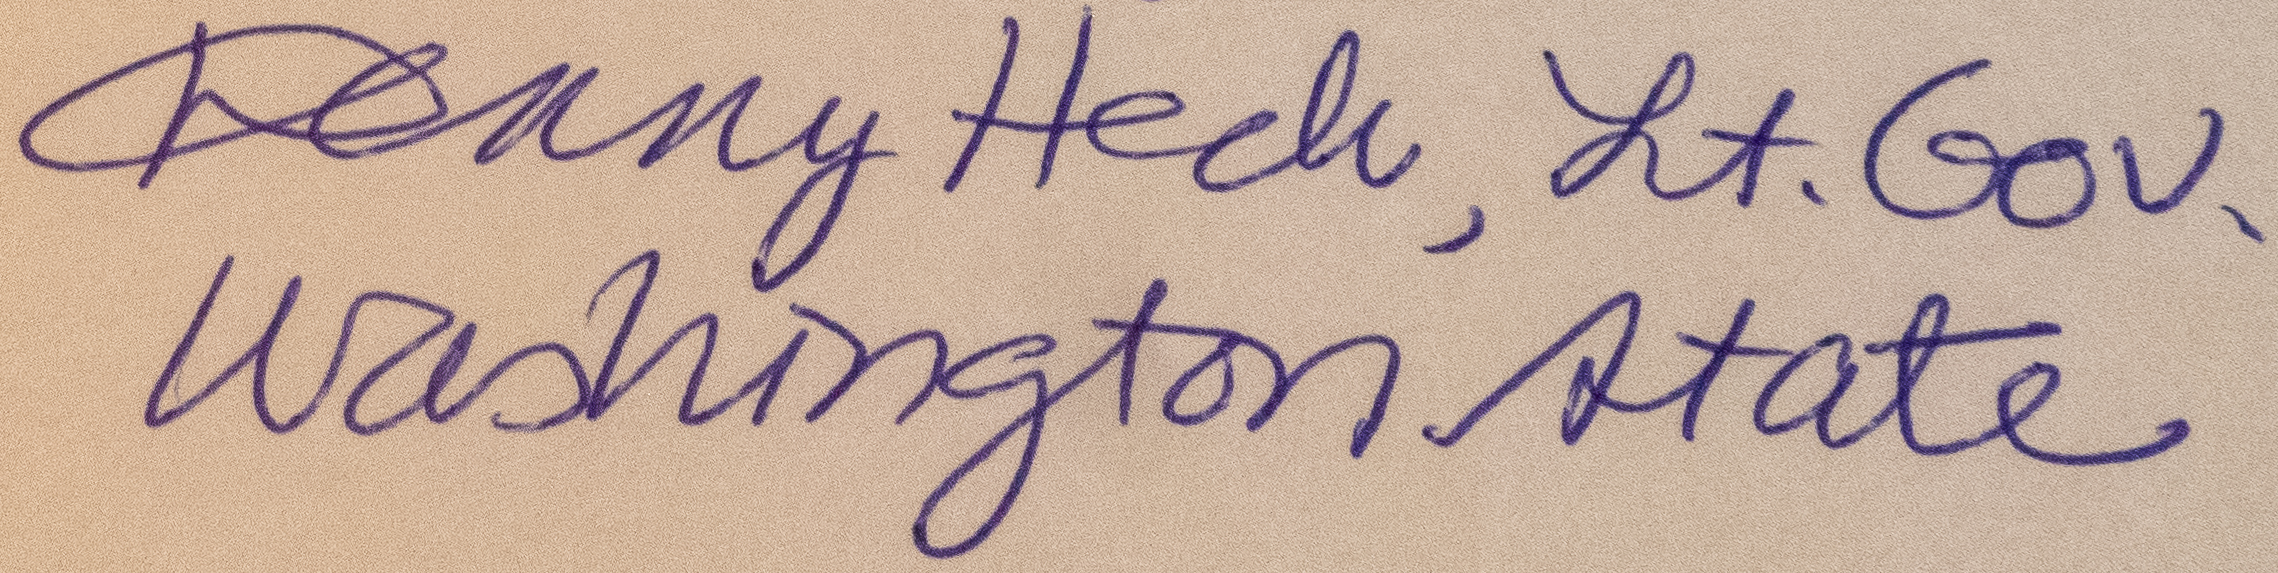
Signature of: dennis heck